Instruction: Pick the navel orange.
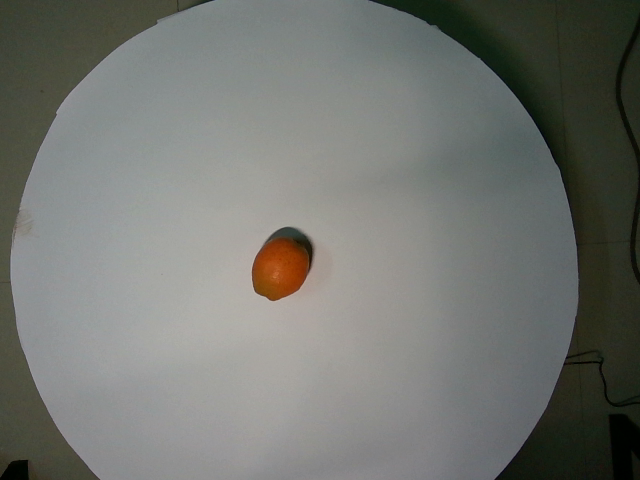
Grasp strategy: vertical